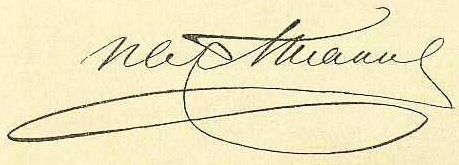
Signature of: ivan aksakov